Question: What is the assessed value of the property as noted in the document?
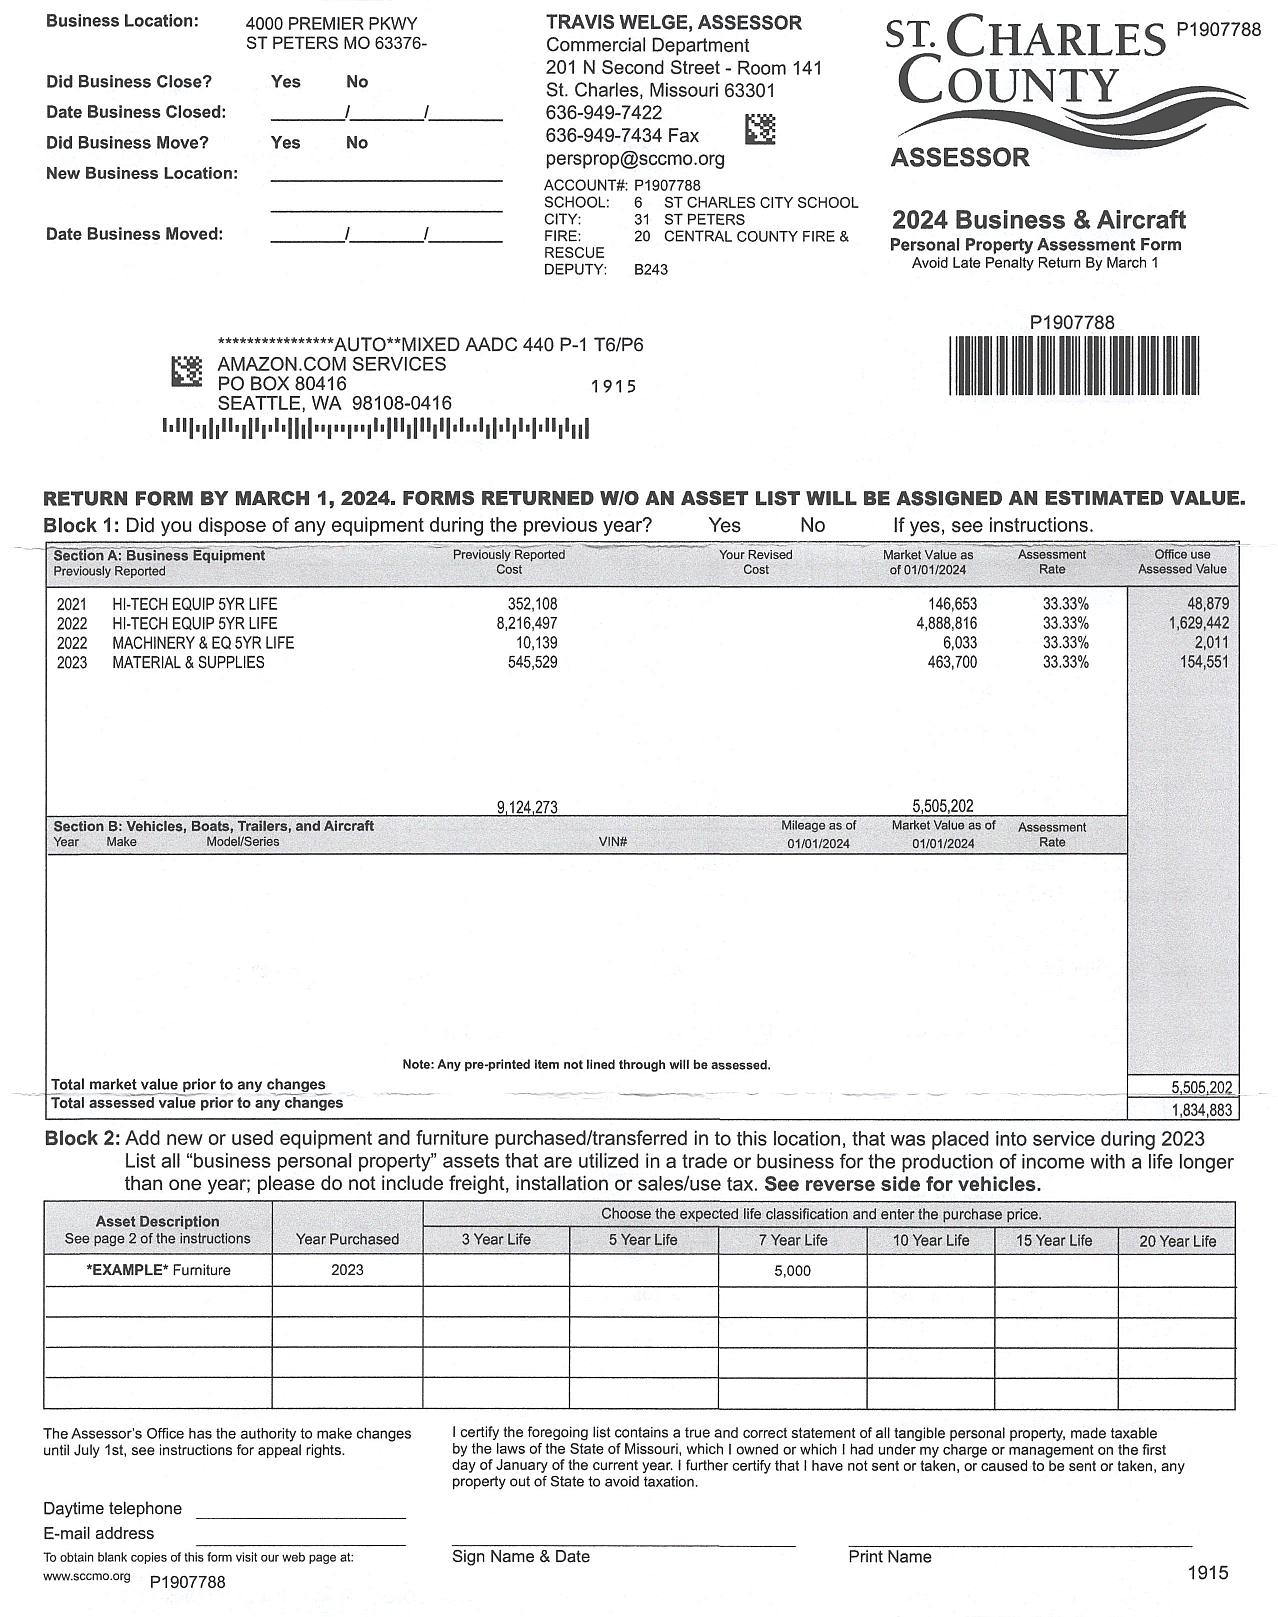
Answer: "1,834,883"